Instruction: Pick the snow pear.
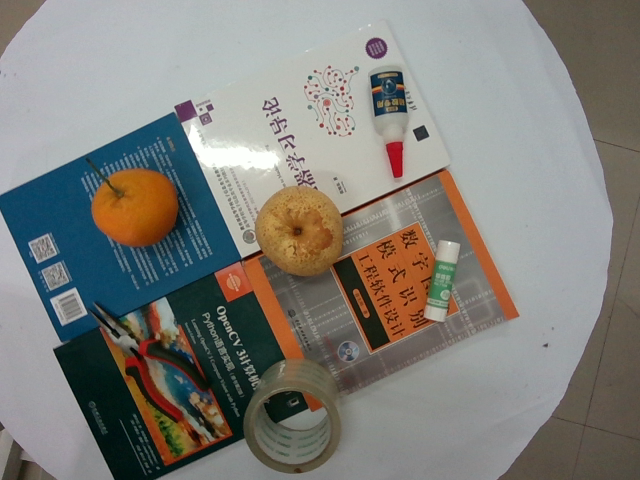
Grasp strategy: vertical